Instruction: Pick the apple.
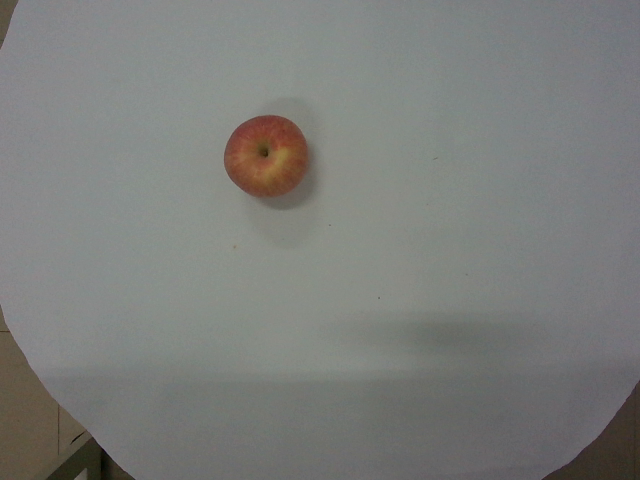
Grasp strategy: vertical